Question: What is the assessed value of the property as noted in the document?
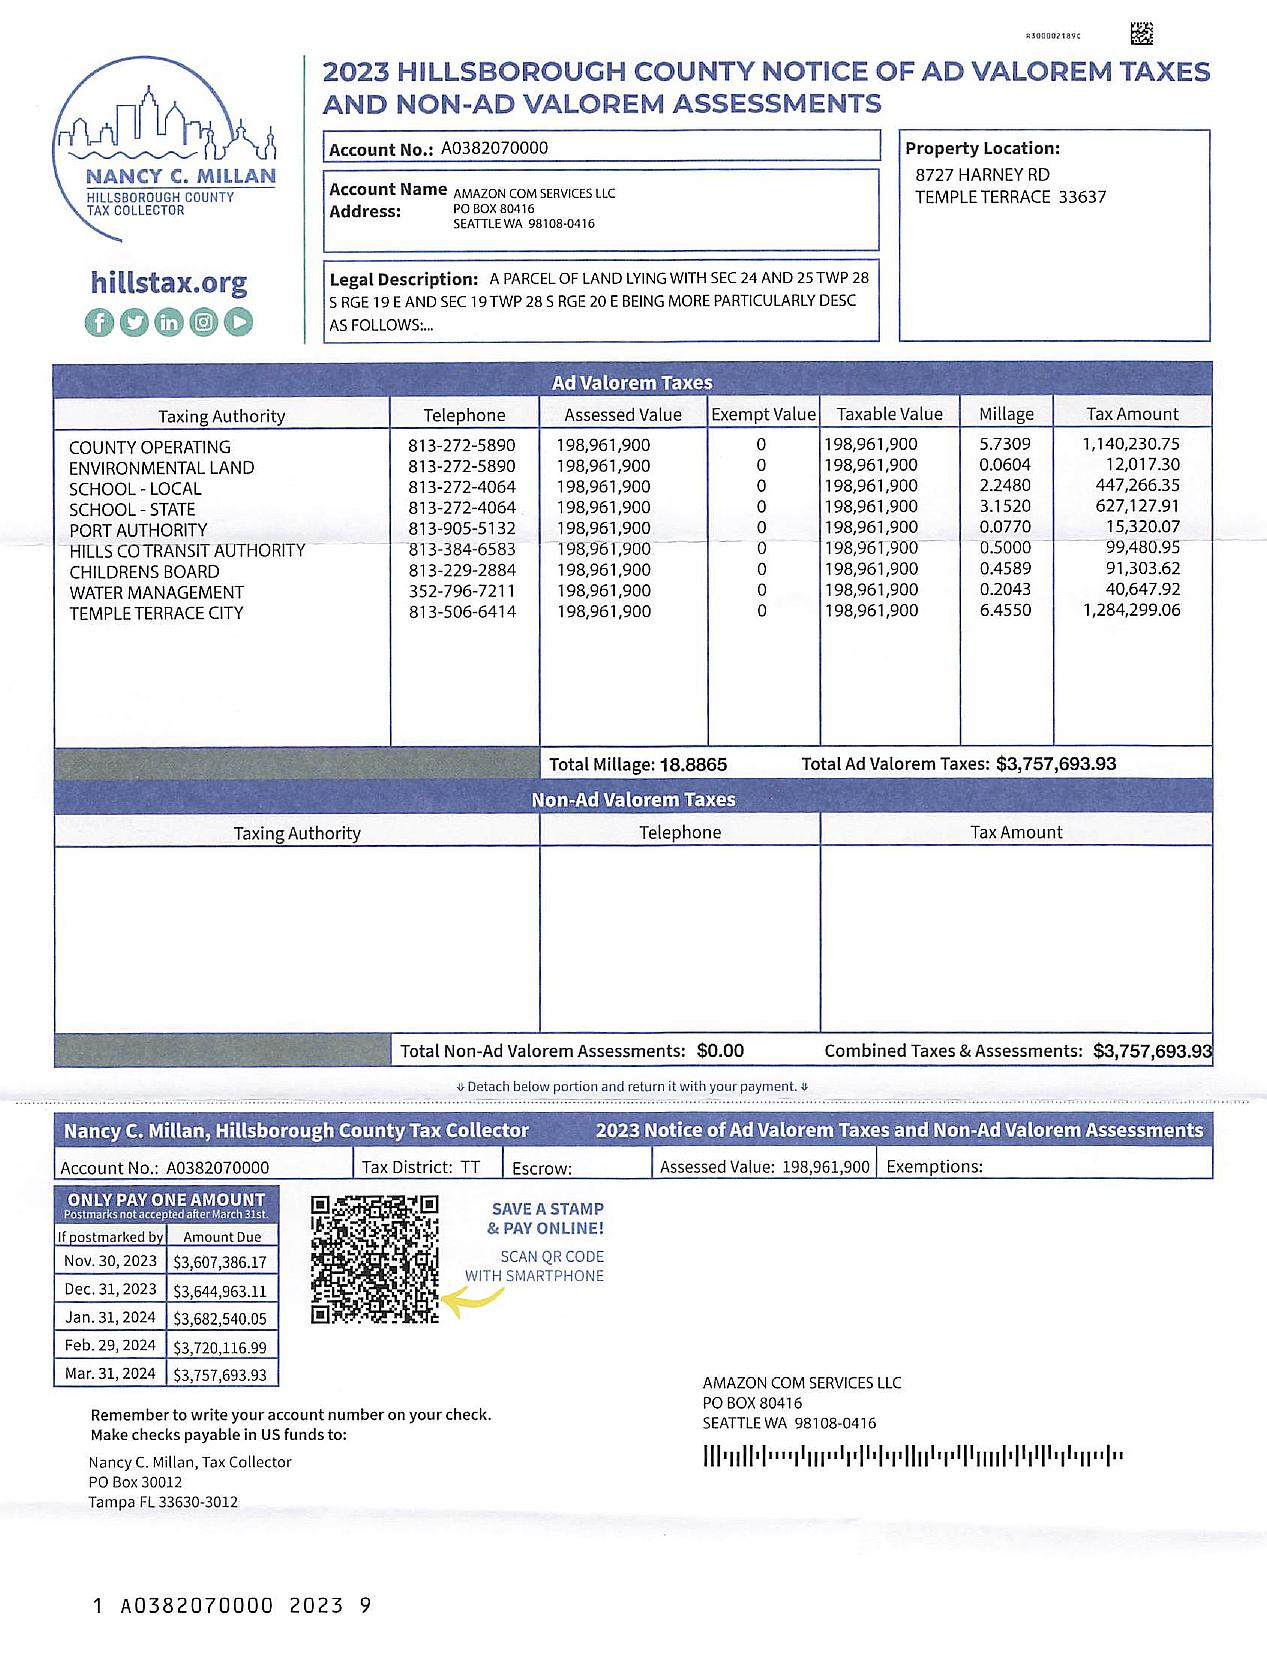
Answer: "198,961,900"